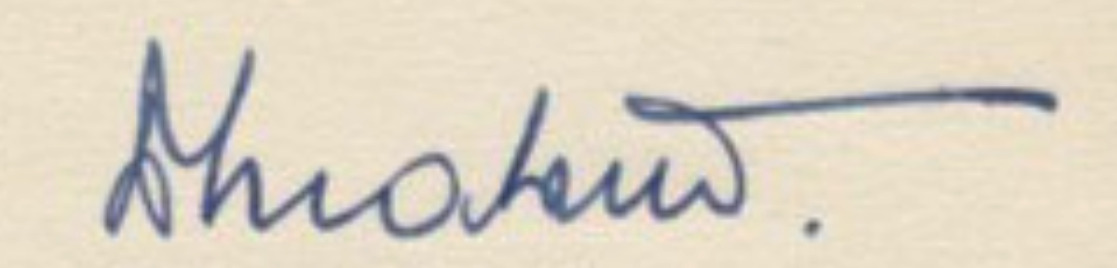
Signature of: bohuslav matouš